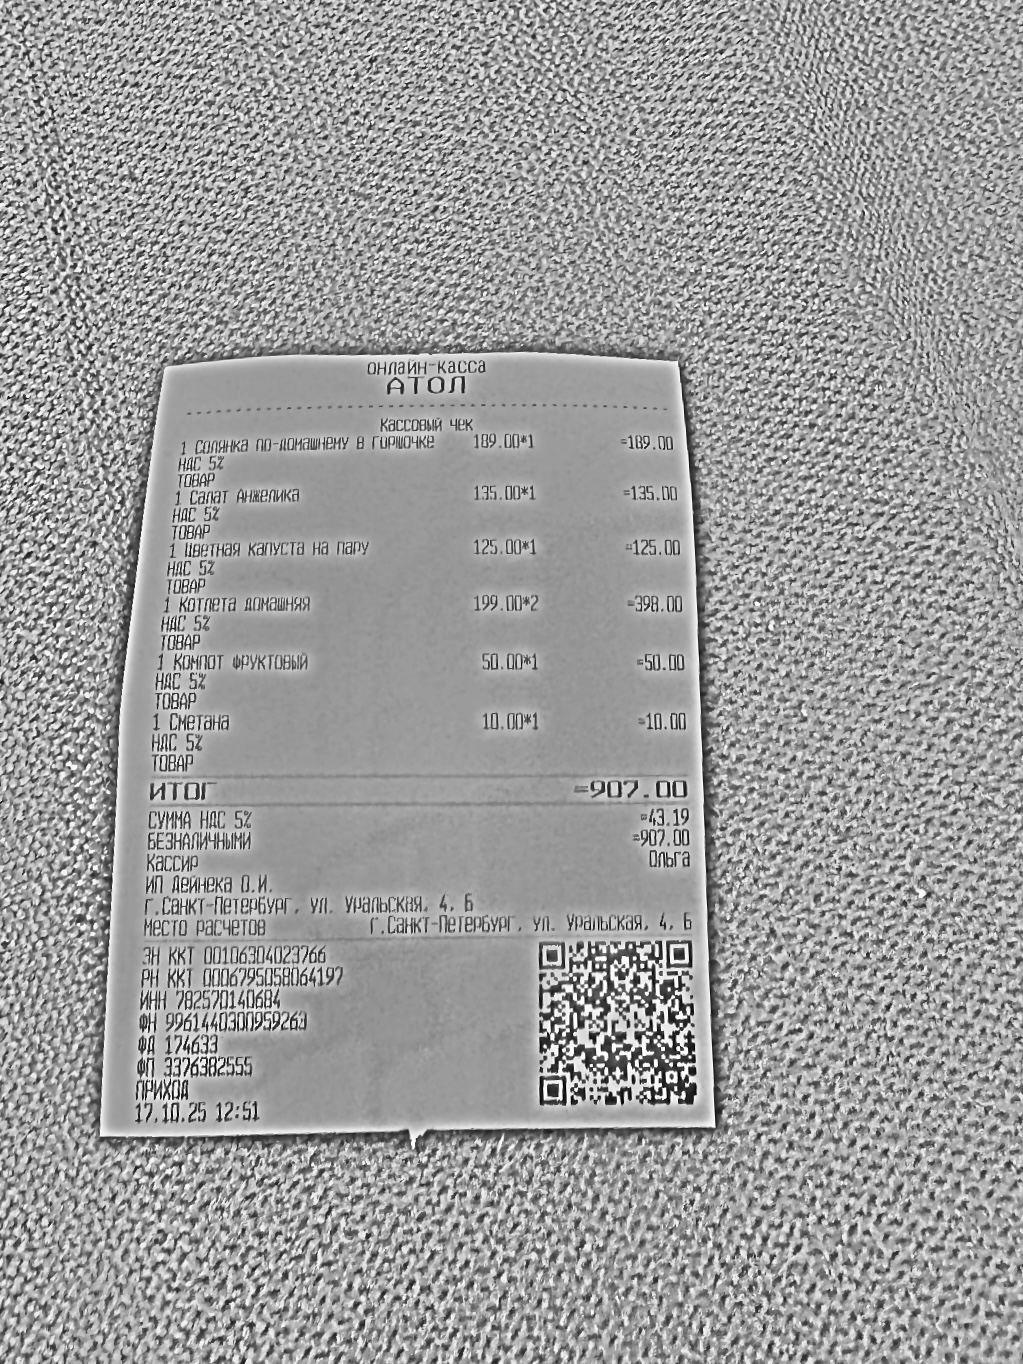
Продавец: ИП Дейнека О.И.
ИНН: 782570140684
Дата: 17.10.25
Товары: 1 Солянка по-домашнему в горшочке; 1 Салат Анжелика; 1 Цветная капуста на пару; 1 Котлета домашняя; 1 Компот фруктовый; 1 Сметана
Количество: 1; 1; 1; 2; 1; 1
Цена: 189.00; 135.00; 125.00; 199.00; 50.00; 10.00
Сумма: 189.00; 135.00; 125.00; 398.00; 50.00; 10.00
Итого: 907.00